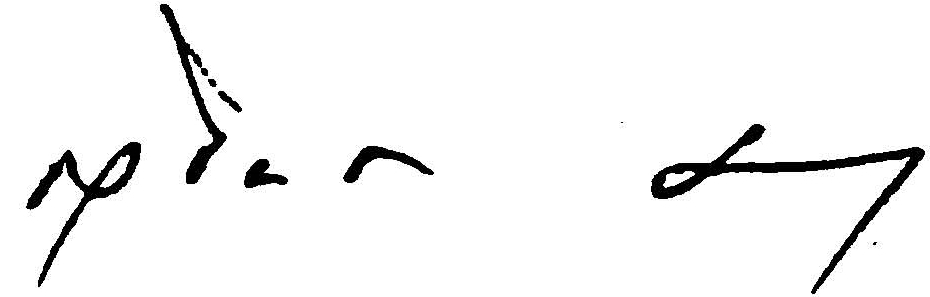
Signature of: suchinda kraprayoon